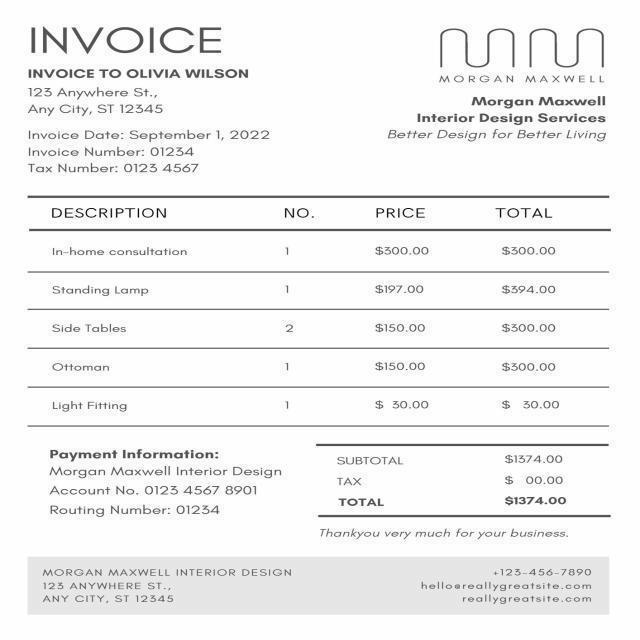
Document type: Invoice